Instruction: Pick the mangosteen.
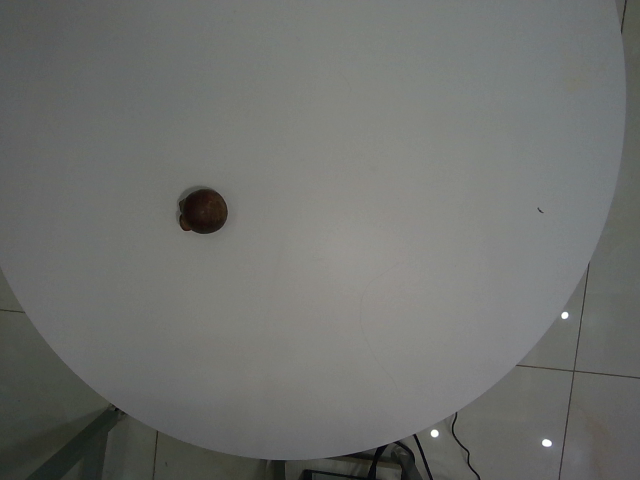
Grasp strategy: vertical